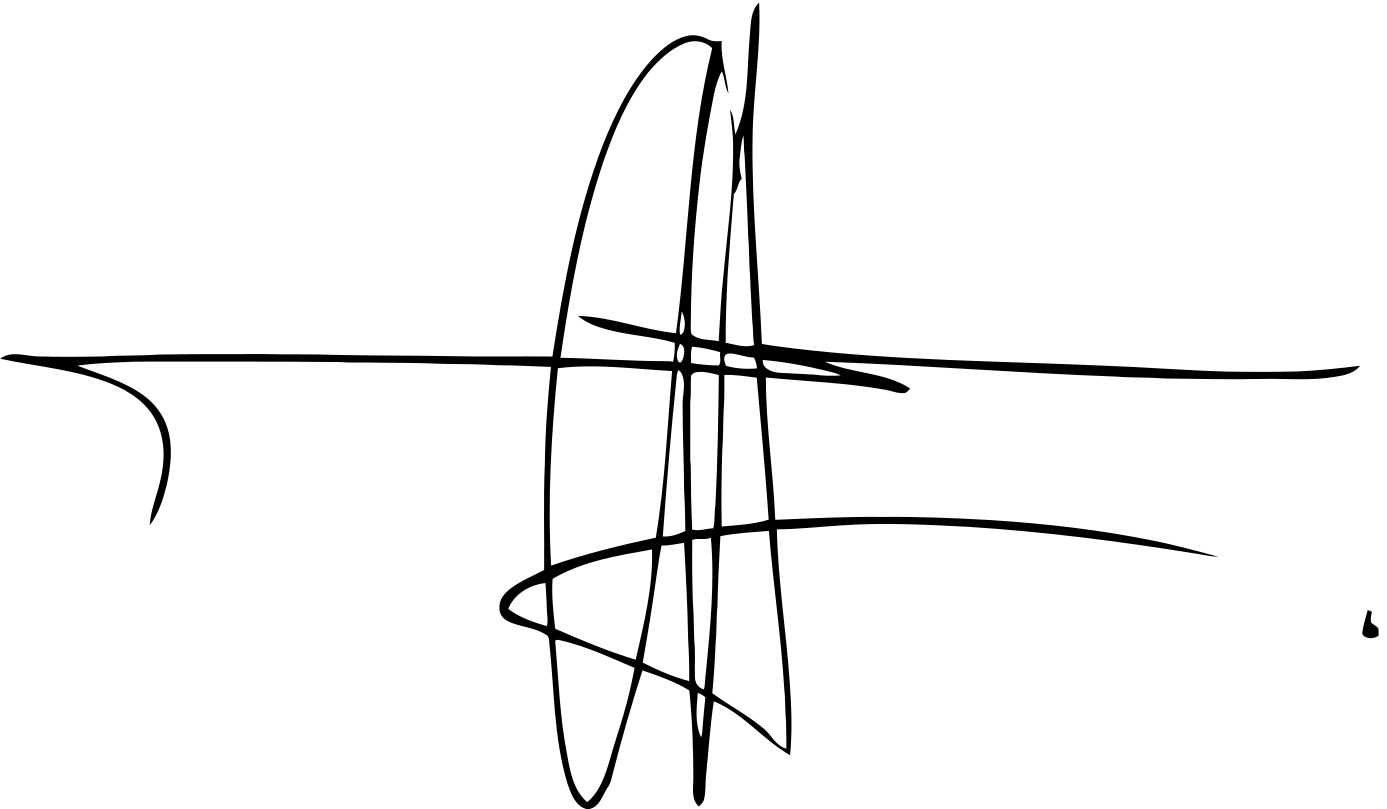
Signature of: qamil seit kërciku